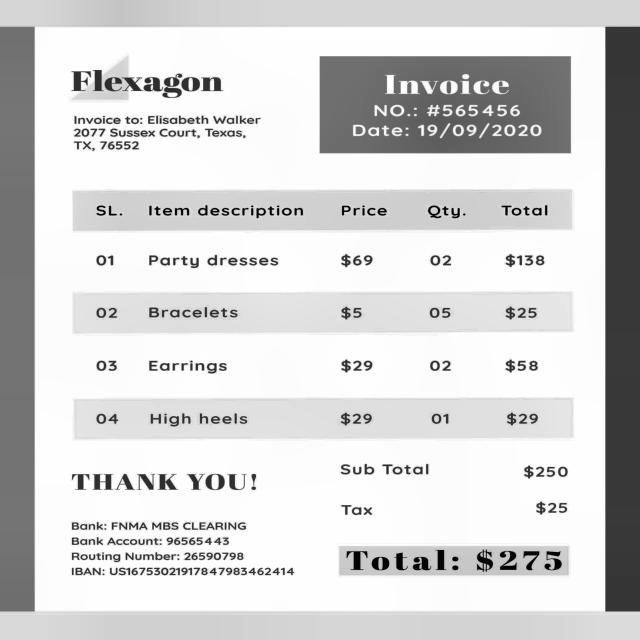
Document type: Invoice